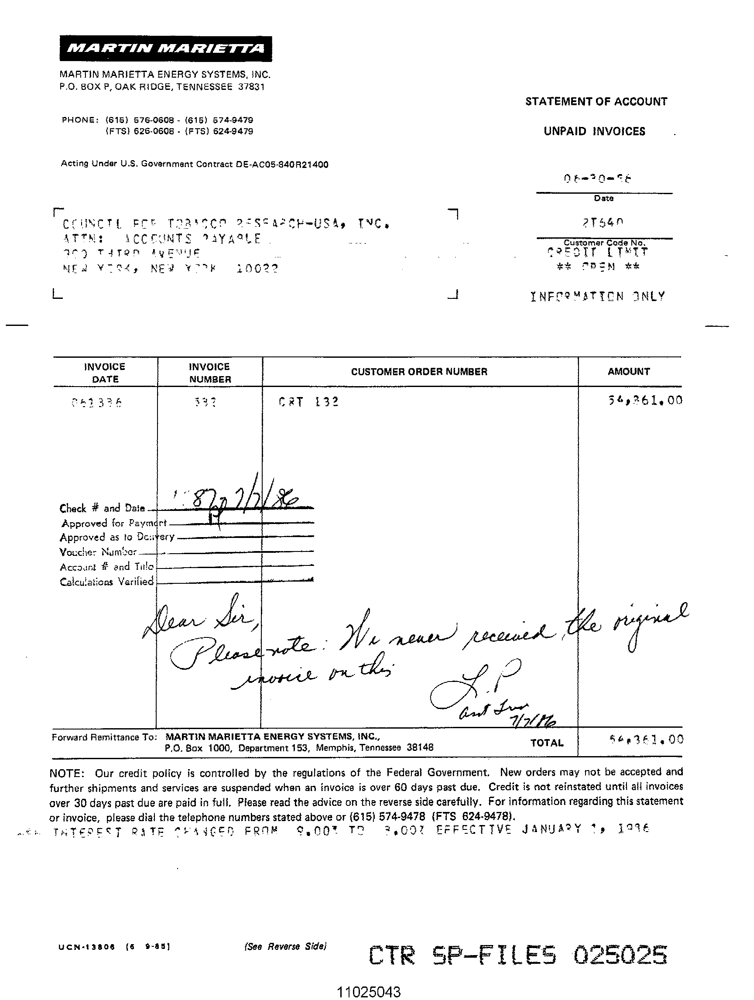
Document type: Invoice